Question: Talk about the condition:
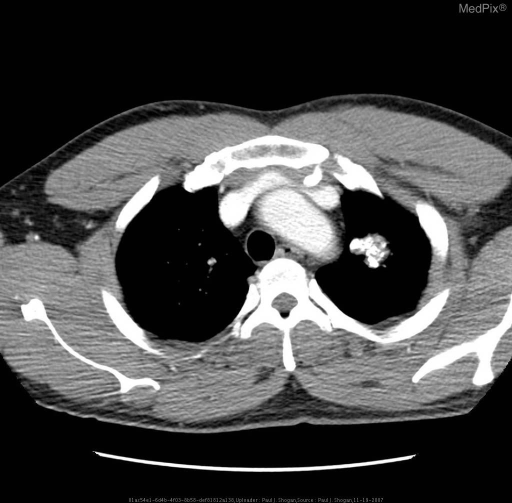
Answer: The disease is discussed as: Lesions/Condition:   Pulmonary Hamartoma

Predisposing Factors:

Most commonly occurs in the fourth to fifth decade.  Most common chromosomal abnormality involves the q13-q15 region of chromosome 12.

Symptoms:

Most patients presenting with peripheral pulmonary hamartomas are asymptomatic.  When symptomatic, hemoptysis is the most common presenting symptom.

Discussion:

Pulmonary hamartomas are benign neoplasm with 90% arising within the lung parenchyma, and are usually in a peripheral location.  They comprise approximately 5% of all solitary pulmonary nodules.  Pulmonary Hamartomas contain cartilage surrounded by fibrous connective tissue with variable amounts of fat, smooth muscle, and seromucous glands.  Approximately 30% contain calcium in the form of multiple clumps (‘popcorn’ calcification).

Generally, pulmonary hamartomas can be observed by CT alone.  Indications for transthoracic biopsy or resection are rapid growth, a size greater than 2.5 cm, or new pulmonary symptoms.

Radiology:

Chest Radiographs:
Well-circumscribed, smoothly marginated solitary nodule without lobar predilection.  Most pulmonary hamartomas are  smaller than 4 cm in diameter.  Calcification is visible in less than 10% of cases.

CT:
Well-circumscribed nodule with a smooth or lobulated border.
Composed entirely of fat, a mixture of fat and soft tissue, or fat and calcification.  Calcification when present is in the form of multiple clumps of calcium dispersed throughout the lesion (“popcorn” calcification)